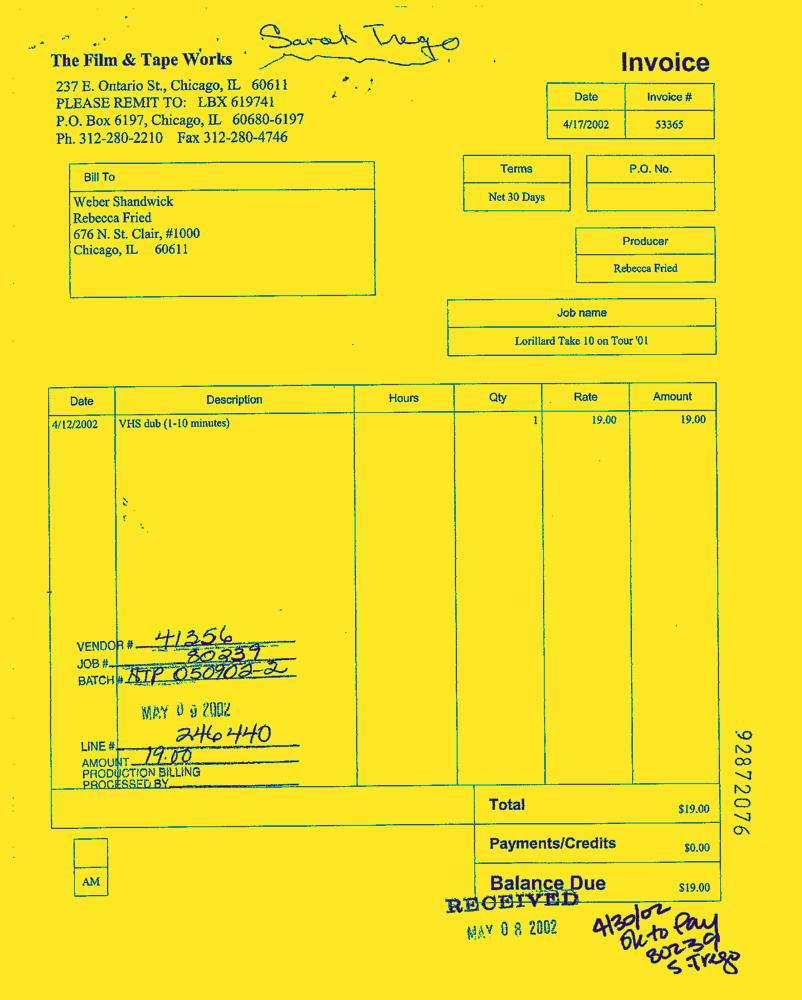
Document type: Invoice-Doc